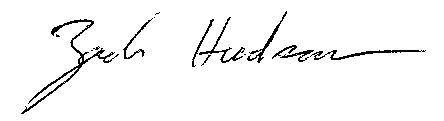
Signature of: zach hudson